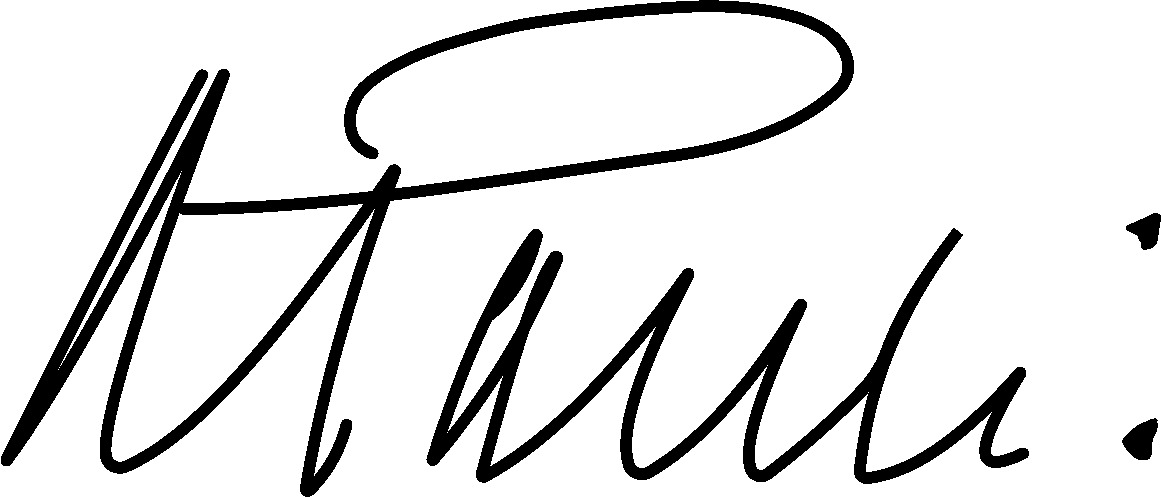
Signature of: georg michaelis